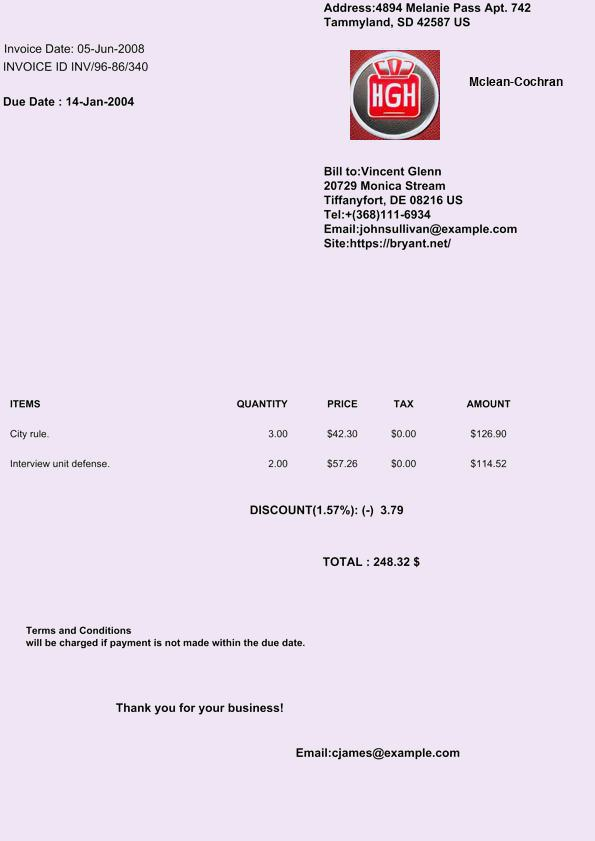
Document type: Invoice